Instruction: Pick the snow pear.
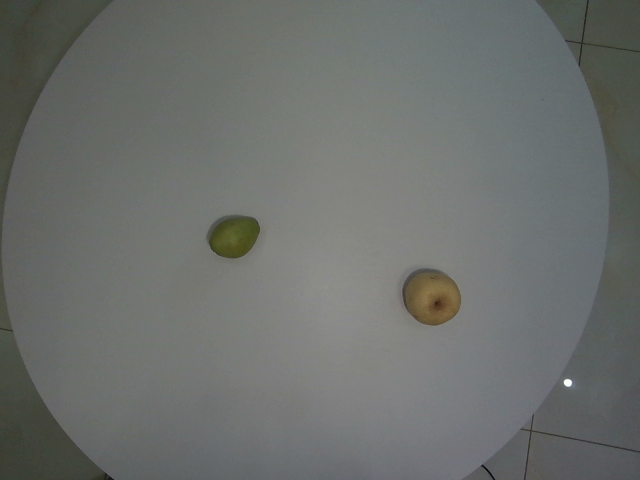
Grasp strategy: vertical